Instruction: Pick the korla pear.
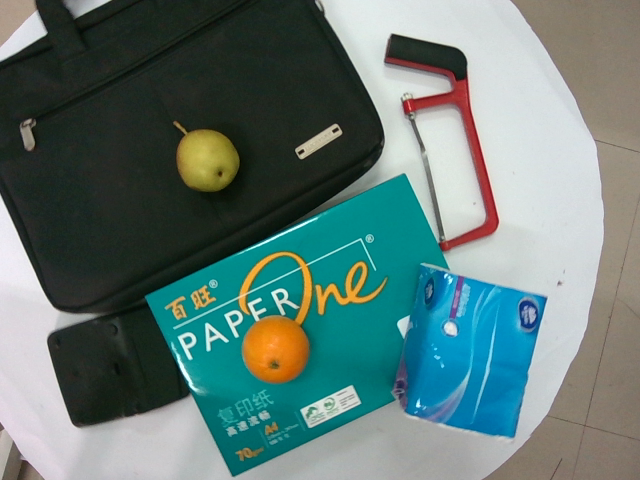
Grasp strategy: vertical